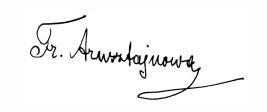
Signature of: franciszka arnsztajnowa